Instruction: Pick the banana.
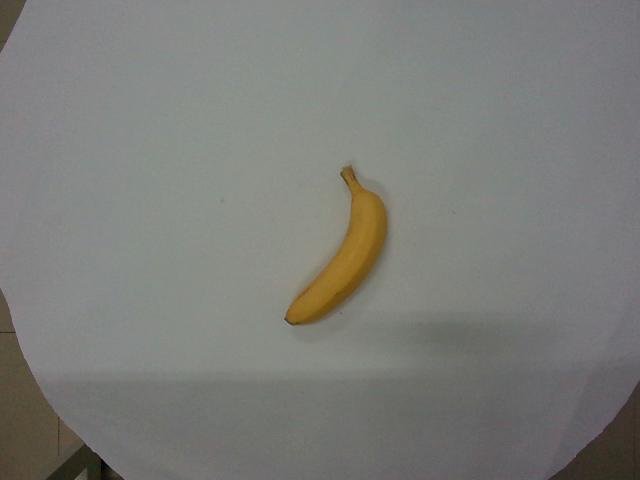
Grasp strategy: vertical